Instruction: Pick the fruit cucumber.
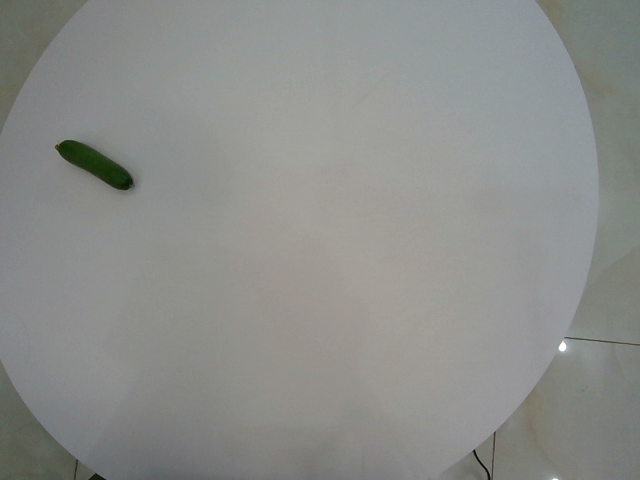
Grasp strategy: vertical